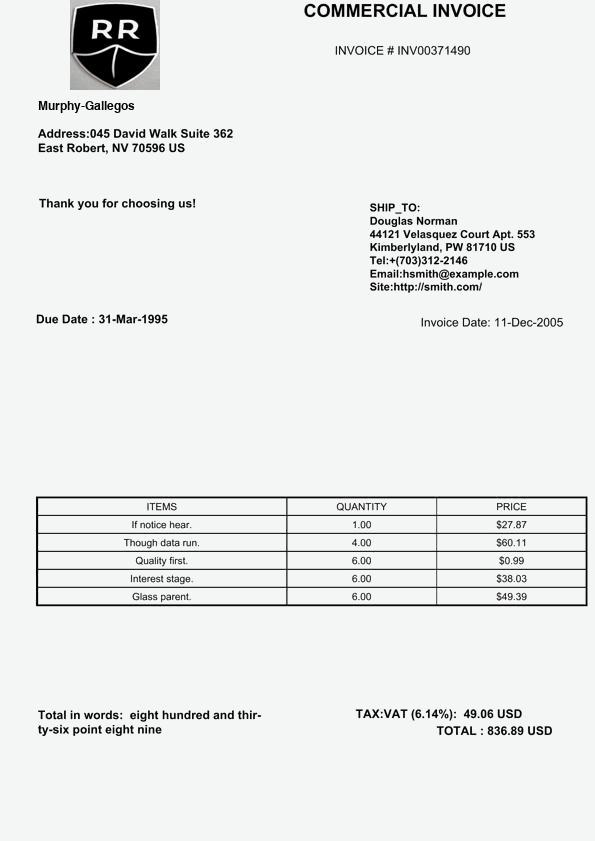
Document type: Invoice